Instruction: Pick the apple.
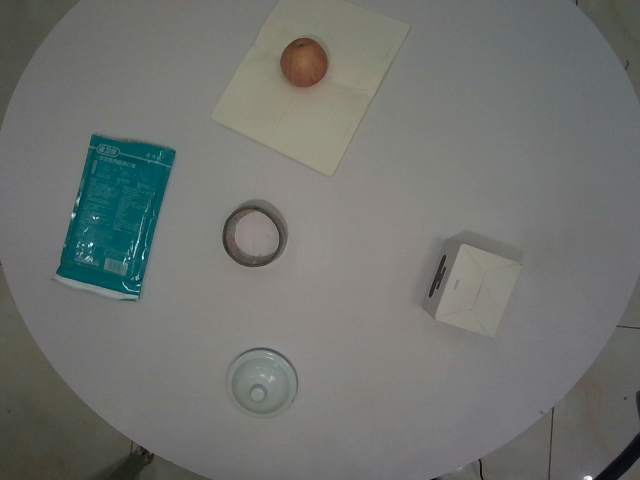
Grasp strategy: vertical